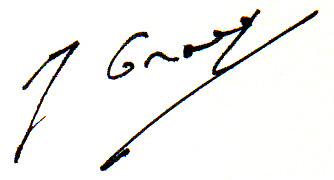
Signature of: julien gracq